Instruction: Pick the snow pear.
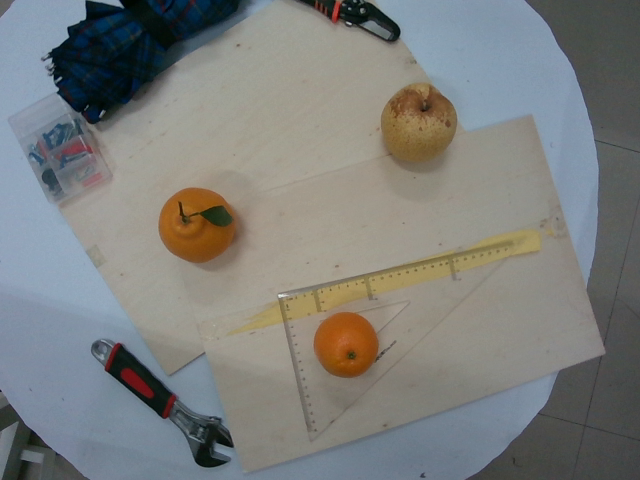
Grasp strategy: vertical